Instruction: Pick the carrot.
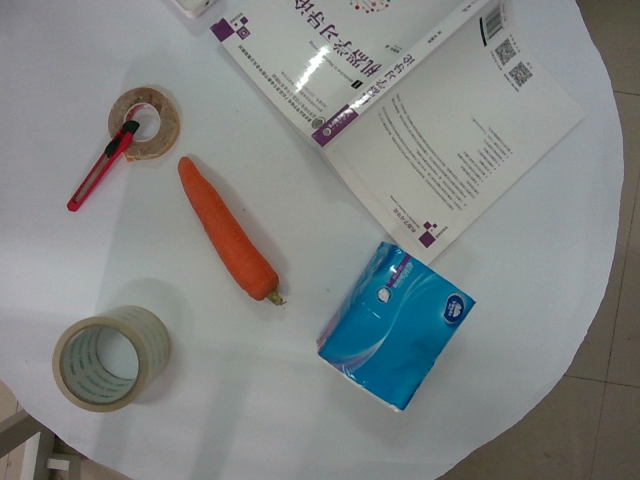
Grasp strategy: vertical